Question: By what date must an appeal be filed according to the document?
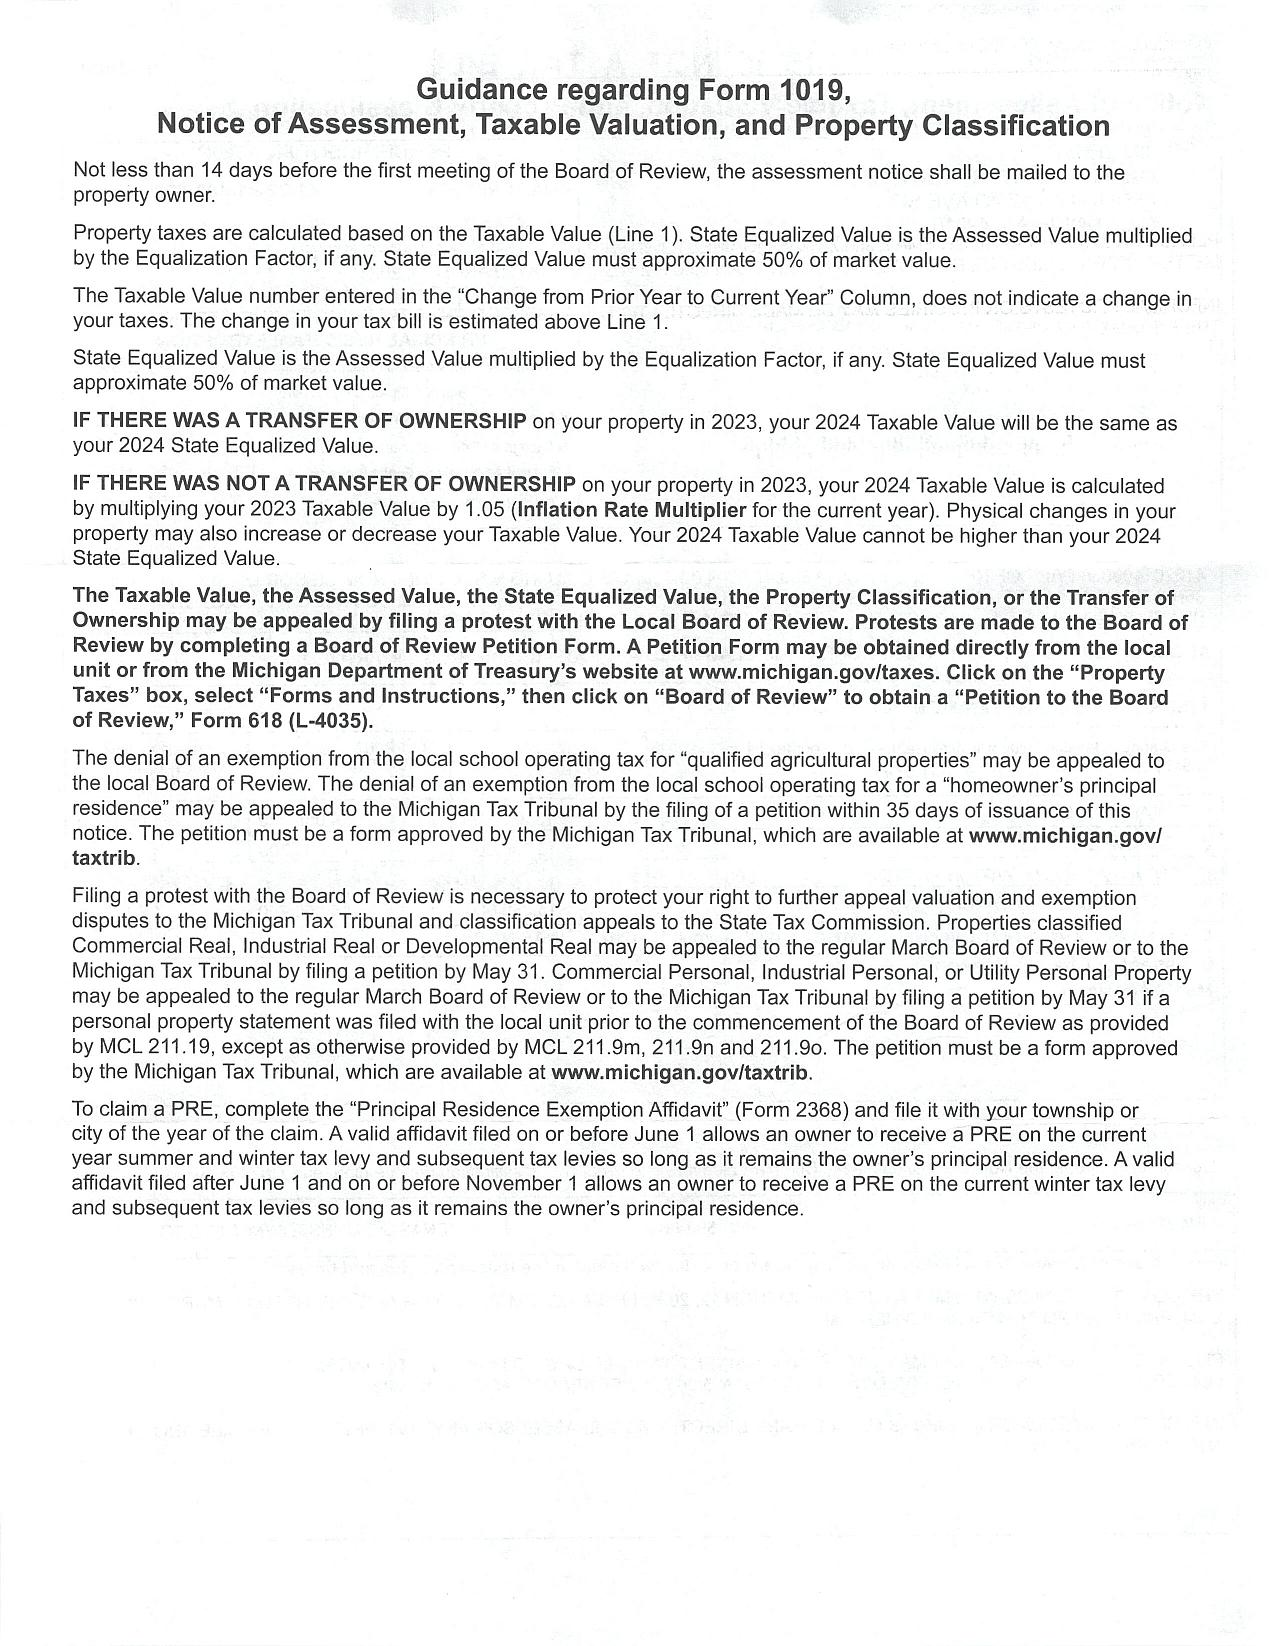
Answer: "May 31 for Commercial Real, Industrial Real or Developmental Real property"